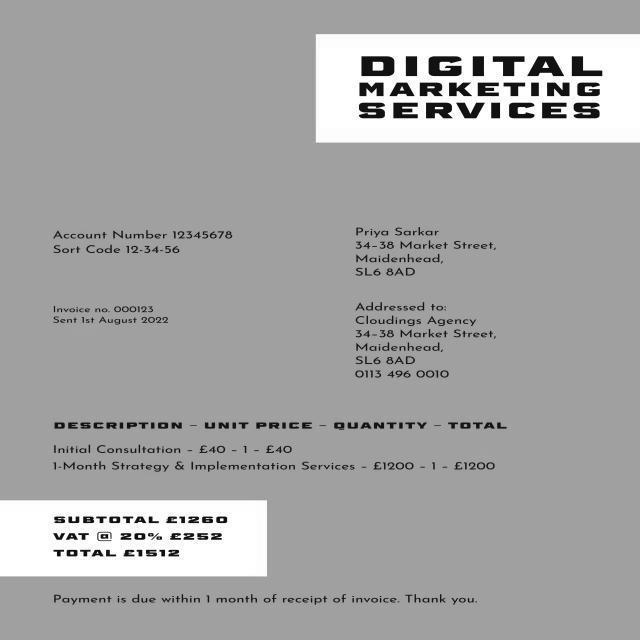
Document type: Invoice